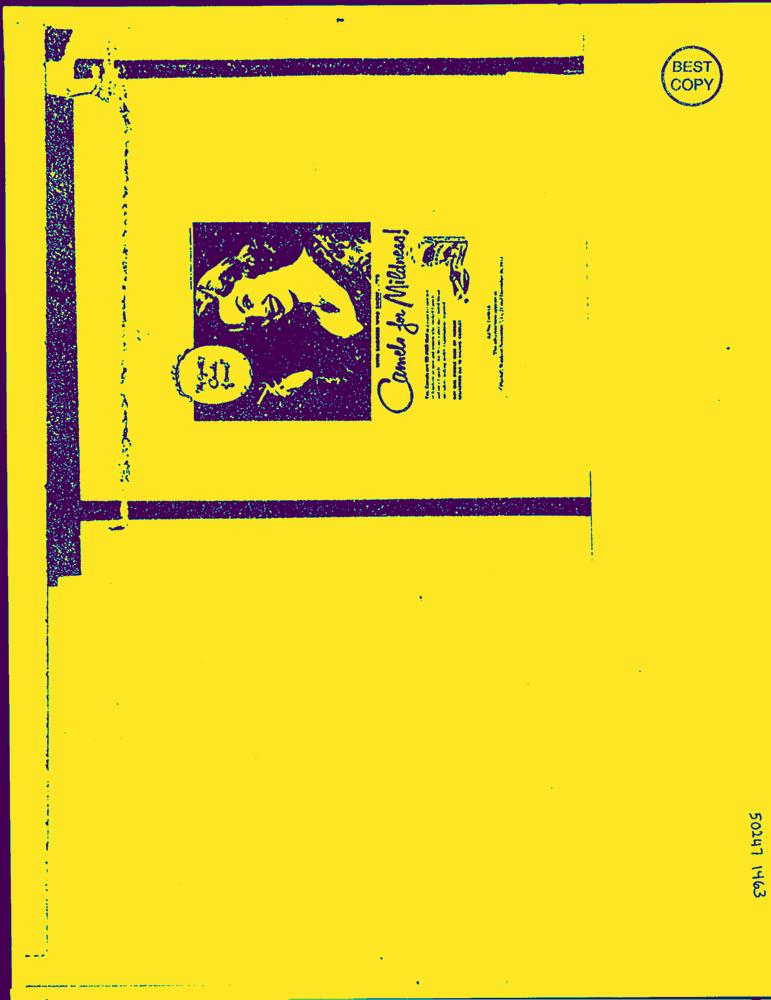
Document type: AD